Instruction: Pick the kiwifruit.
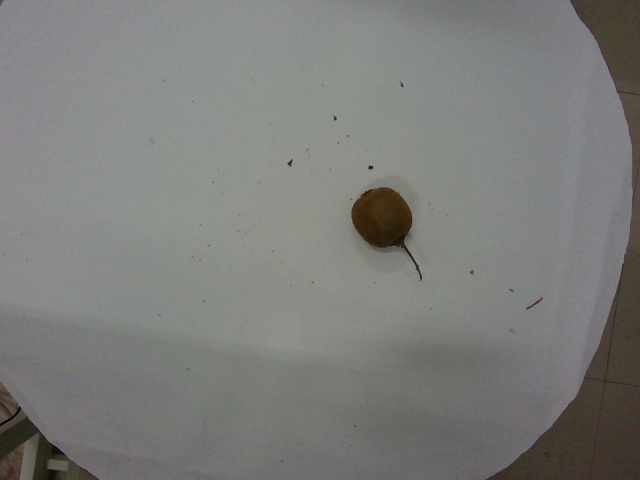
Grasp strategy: vertical